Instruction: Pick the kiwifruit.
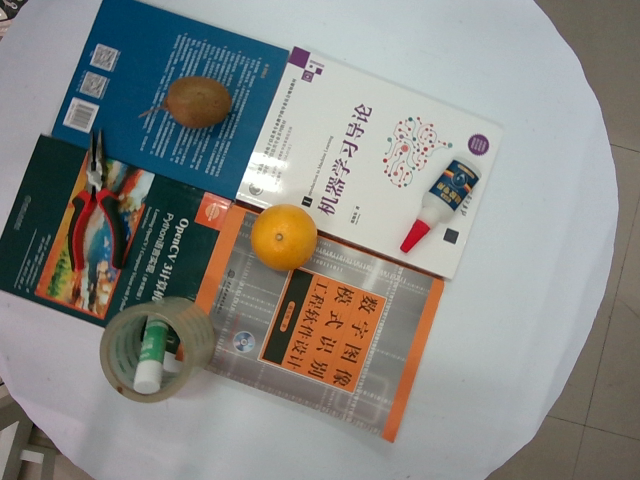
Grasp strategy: vertical